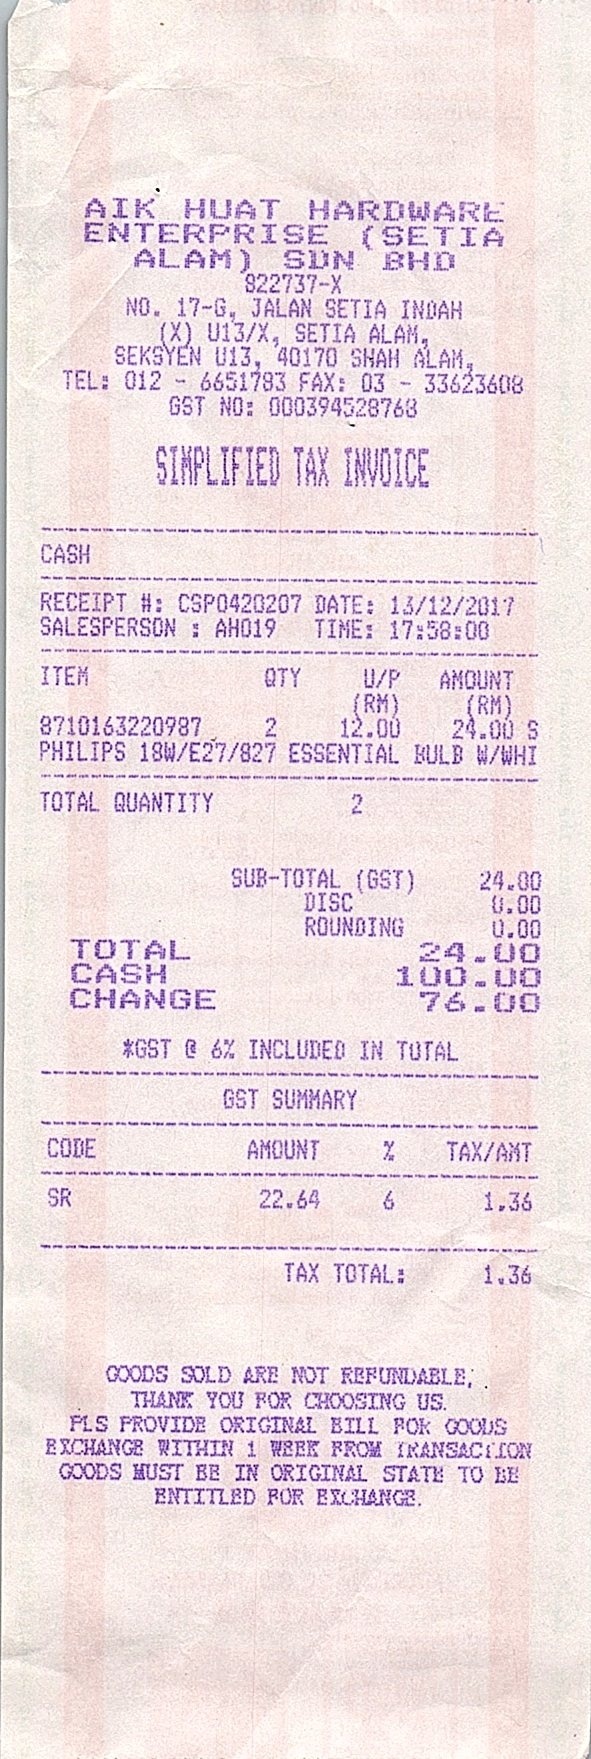
AIK HUAT HARDWARE
ENTERPRISE (SETIA
ALAM) SDN BHD
822737-X
NO. 17-G, JALAN SETIA INDAH
(X) U13/X, SETIA ALAM,
SEKSYEN U13, 40170 SHAH ALAM,
TEL: 012 - 6651783 FAX: 03 - 33623608
GST NO: 000394528768
SIMPLIFIED TAX INVOICE
CASH
RECEIPT #: CSP0420207 DATE: 13/12/2017
SALESPERSON : AH019 TIME: 17:58:00
ITEM
QTY
U/P
AMOUNT
(RM)
(RM)
8710163220987
2
12.00
24.00
S
PHILIPS 18W/E27/827 ESSENTIAL BULB W/WHI
TOTAL QUANTITY
2
SUB-TOTAL (GST)
DISC
ROUNDING
TOTAL
CASH
CHANGE
24.00
0.00
0.00
24.00
100.00
76.00
*GST @ 6% INCLUDED IN TOTAL
GST SUMMARY
CODE
AMOUNT
%
TAX/AMT
SR
22.64
6
1.36
TAX TOTAL:
1.36
GOODS SOLD ARE NOT REFUNDABLE,
THANK YOU FOR CHOOSING US.
PLS PROVIDE ORIGINAL BILL FOR GOODS
EXCHANGE WITHIN 1 WEEK FROM TRANSACTION
GOODS MUST BE IN ORIGINAL STATE TO BE
ENTITLED FOR EXCHANGE.